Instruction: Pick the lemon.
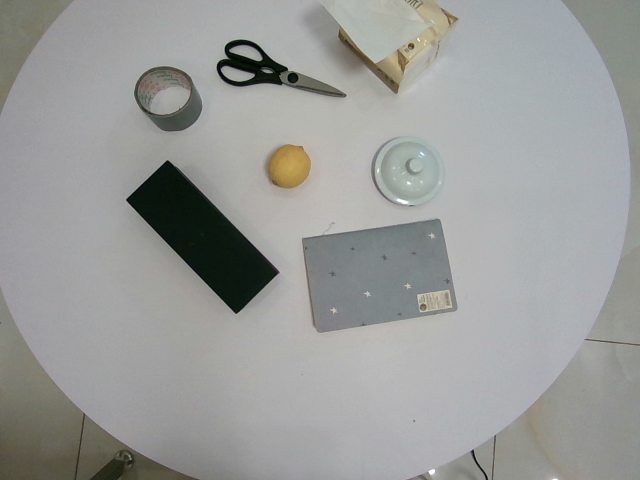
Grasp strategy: vertical